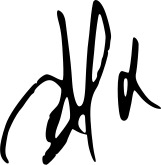
Signature of: adèle haenel